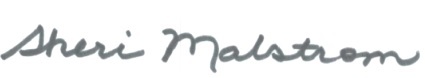
Signature of: sheri malstrom